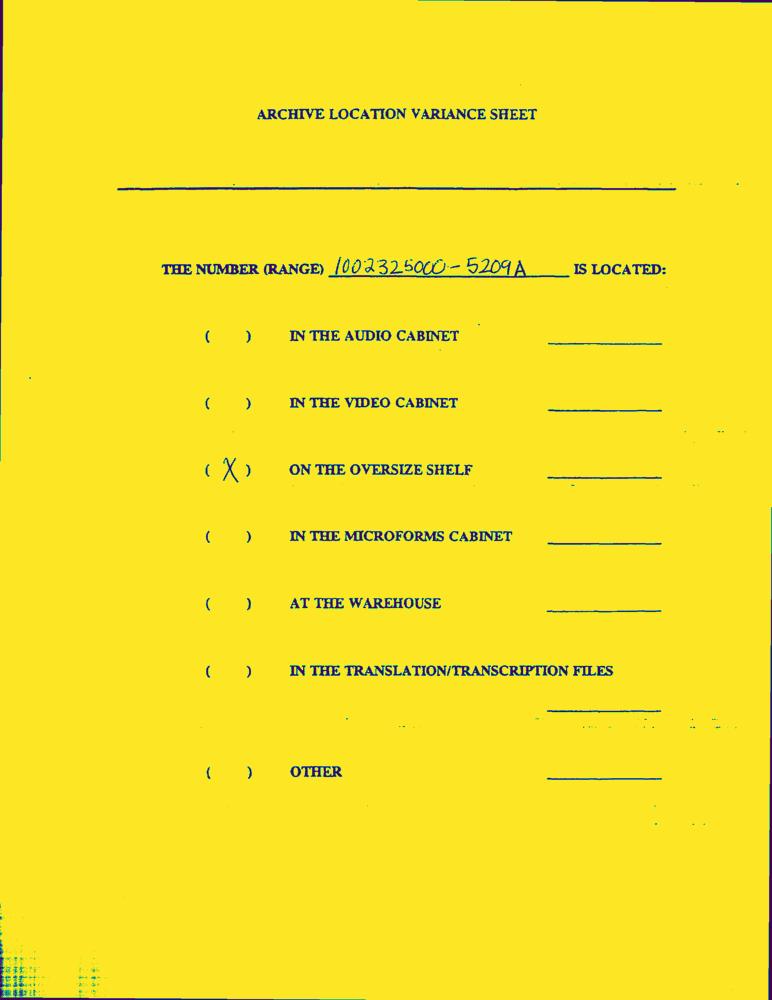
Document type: AD